Question: Talk about the condition:
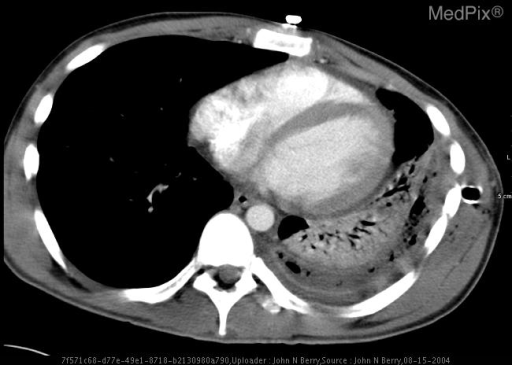
Answer: The disease is discussed as: A parapneumonic effusion is any pleural effusion associated with suppurative parenchymal lung disease. Simple parapneumonic effusions are uninfected, free-flowing fluid collections. Complicated parapneumonic effusions are early infected fluid collections prone to develop loculations by fibrinous septations. Empyema is a collection of frank pus within the pleural space. An effusion is termed complex when it develops loculations. The natural evolution of untreated simple and complicated parapneumonic effusions is to become complex and to progress to frank empyema with development of a residual cavity or entrapment of the lung by a fibrous peel or cortex.

Pneumonia results in parapneumonic effusion in approximately 45% of cases, although less than 5% of these progress to an empyema. Other common causes include mediastinal or pulmonary surgery and trauma. Less frequently, empyema may result from spread of infection from adjacent structures. Mortality from empyema ranges from 1% to 20%.

Clinical manifestations vary, depending on the underlying pulmonary process, the responsible organism, the quantity of bacteria and fluid in the pleural space, the stage of the disease, and the host defense mechanisms. The clinical presentation can range from an absence of symptoms to a severe febrile illness with toxemia and shock. In general, it is difficult to distinguish patients with infected pleural effusions from those with sterile parapneumonic effusions on the basis of history and physical examination alone. Clinical manifestations include fever, dyspnea, chest pain, and cough with mucopurulent sputum. Physical examination often reveals decreased breath sounds, dull percussion, and restricted respiratory excursions.

With the introduction of antibiotics in the mid-1940s, a significant shift occurred in the microbiology of pleural space infections. Anaerobic organisms are now the most common bacteria isolated from infected pleural effusions, being identified in up to 75% of cases, either alone (35%) or in combination with aerobic organisms (40%). Up to 35% of established empyemas have negative Gram stain evaluations and many patients with complicated parapneumonic effusions have negative culture results. Staphylococcus aureus is a relatively common cause of empyema in otherwise healthy adults, children and in patients who have had chest trauma or prior surgery, whereas alcoholic males are particularly susceptible to infection with Klebsiella pneumoniae.

Thoracentesis plays a critical role in the management of pleural effusions and in 90% of adult cases yields useful information. Fluid is removed and samples obtained for measurement of pH, glucose, LDH, protein, and differential cell count. An exudate is defined by: (1) a ratio of pleural fluid to serum protein greater than 0.5, (2) a ratio of pleural fluid LDH to serum LDH greater than 0.6, or (3) a pleural fluid LDH more than two-thirds of the upper normal limit for serum or >200 IU [3] . A transudate does not meet any of the above three criteria.

If the patient has a transudative effusion, no further laboratory tests on the pleural fluid are indicated. If the patient has an exudative pleural effusion, the remaining pleural fluid is sent for WBC and differential, cytologic examination, Gram's stain and cultures for aerobic and anaerobic bacteria, and mycobacteria and fungi if clinically indicated. The aspiration of frank pus confirms the presence of empyema and establishes an absolute indication for urgent drainage of the pleural space. In this instance, Gram's stain and culture are the only laboratory studies necessary to guide initial therapy. Pleural fluid Gram's stains can identify pathogens in 55% to 65% of patients with established empyemas.
The posterior-anterior and lateral chest radiographs are the best initial diagnostic modalities. When the patient is upright, free pleural fluid first accumulates in the lowest part of the hemithorax—the posterior costophrenic angles. Lateral decubitus views allow detection of 50 to 100 ml of fluid and the presence of loculations if the fluid fails to layer out along the dependent chest. In the view with the involved side superior, the free fluid layers against the mediastinum and one can assess how much of the radiodensity is due to the fluid and how much is due to a parenchymal infiltrate. In the view with the involved side dependent, the amount of free pleural fluid can be semi-quantitated by measuring the distance from the chest wall to the outside of the lung. If the thickness of fluid exceeds 10 mm, a diagnostic thoracentesis is indicated. However, it is not necessary to tap all parapneumonic effusions, especially if the volume of fluid remains small, the patient is doing well, the fluid moves freely, or serial roentgenograms show improvement.

CT is of great value in the overall evaluation of parapneumonic effusions and should be done early in the assessment of patients with complex parapneumonic effusion or empyema. CT is helpful in (1) differentiating pleural fluid from peripheral parenchymal infiltrates or pleural thickening, (2) evaluating the parenchymal disease, (3) determining the presence of loculations, (4) characterizing the pleural surfaces, and (5) guiding and assessing therapy. Complicated effusions and empyemas are frequently associated with nearby pulmonary consolidation and can be mistaken for a lung abscess. A lung abscess usually presents as a poorly defined, roughly spherical mass surrounded by consolidated but non compressed lung. An empyema is usually elongated, conforms to the shape of the chest wall, and compresses the adjacent lung. Its wall is thin and uniform and the interface angle with the chest wall is obtuse. The margins of the empyema cavity are composed of inflamed visceral and parietal pleura that enhance after administration of intravenous contrast. The visceral and parietal layers are separated by the interposed empyema fluid, giving rise to the “split pleura sign”.

US is widely available, provides guidance for thoracentesis or pleural catheter placement, and can be transported to the bedside. US is particularly useful for sampling fluid that does not layer freely on decubitus films, and can distinguish solid from liquid pleural abnormalities better than chest roentgenography. The presence of discrete pleural septations has prognostic importance because loculated collections require drainage for their resolution. Computed tomography, however, gives additional information not obtained by US.

The sine qua non of empyema management is early, adequate, and dependent drainage. The therapeutic armamentarium for parapneumonic effusion or empyema consists of antibiotic therapy, thoracentesis, chest tube drainage, image-guided percutaneous catheter drainage, intrapleural fibrinolytic agents, and a variety of surgical drainage procedures, including video-assisted thoracic surgery (VATS) and open thoracotomy.